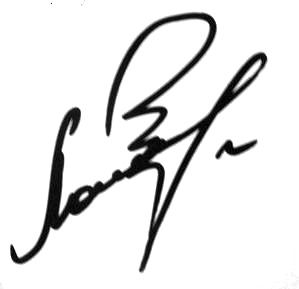
Signature of: lolita milyavskaya